Question: Talk about the condition:
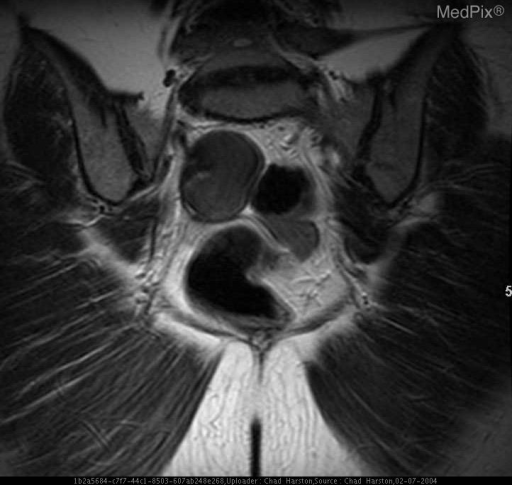
Answer: The disease is discussed as: Endometriomas are caused by endometriosis which is endometrial tissue present outside of the uterine cavity.  Typical locations include on the ovaries (76%), anterior and posterior cul-de-sac (69%), posterior broad ligament (47%), uterosacral ligament (36%), uterus (11%), colon (4%) and small bowel (0.5%). Women of childbearing age are affected and the mean age of diagnosis is 25-29. The overall prevalence of endometriosis in woman is estimated to be 5-10%. Clinical manifestations include dysmenorrhea, dyspareunia, abdominal pain, dysfunctional uterine bleeding and infertility.  Small implants and adhesions are not well evaluated radiologically; therefore, laparoscopy remains the standard of reference for diagnosis and staging.

An endometrioma may be defined as an area of endometriosis, usually in the ovary, that has enlarged sufficiently to be classified as a tumor or cyst.  It develops secondary to a deep endometriotic implant that undergoes repeated hemorrhage. It can completely replace normal ovarian tissue.  If large enough to see by ultrasound the mass typically has homogenous low-level echoes -- a non-specific appearance which can also be seen with entities such as hemorrhagic cysts and malignancy. A recent study (Patel et al) noted that 95% of endometriomas in their study exhibited this typical appearance on ultrasound. Although endometriomas frequently contain septations, the absence of wall nodularity and presence of diffuse low level echoes favors endometrioma over malignancy.  The appearance of endometriomas can mimic neoplasm including wall thickening, septations, wall nodularity and echogenic wall foci.   Detection of endometriosis implants and adhesions by ultrasound is not practical due to their small size and large variety of appearances.   Differential diagnosis includes hemorrhagic cysts, dermoid cysts and cystic neoplasms.   Resolution of a cystic lesion on a follow-up ultrasound effectively rules out endometrioma.  Because of the wide variability of ultrasound appearance of endometriomas pelvic MRI can be very helpful.

The appearance of endometriomas on MRI is more specific than other non-invasive imaging methods.  Imaging planes can include all three standard projections (axial, sagittal, and coronal), with the sagittal plane being particularly useful for evaluating the cul-de-sac and rectum. Endometriomas appear hyperintense on T1-weighted images.  On T2 weighted images they display heterogenous “shading” or loss of signal intensity compared with T1 weighted images which is due to the chronic cyclical nature of its blood products and helps differentiate it from other lesions with more acute hemorrhage. The findings on T2 weighted sequence are variable and depend on the concentration of blood products.   Fat suppression increases the conspicuity of endometriomas and allows more detailed evaluation of their architecture.  This is especially helpful in differentiating endometriomas from fat-containing lesions such as dermoid cysts.  Gadolinium iv contrast enhancement is not particularly useful for differentiating endometriomas from other lesions as endometriomas have non-specific variable enhancement. Dermoids can be recognized and differentiated from endometriomas by the presence of chemical shift artifact and signal drop-out on the fat-suppression images. Mucinous lesions can have increased signal intensity on T1-weighted but their signal is considerably less intense than that of fat or blood.  Hemorrhagic cysts can have similar T1 characteristics, but will not demonstrate T2 “shading” and can be differentiated from endometriomas when they resolve over time.  Visualization of solid components, septations, and a size larger than expected for an endometrioma are features suggestive of malignancy.